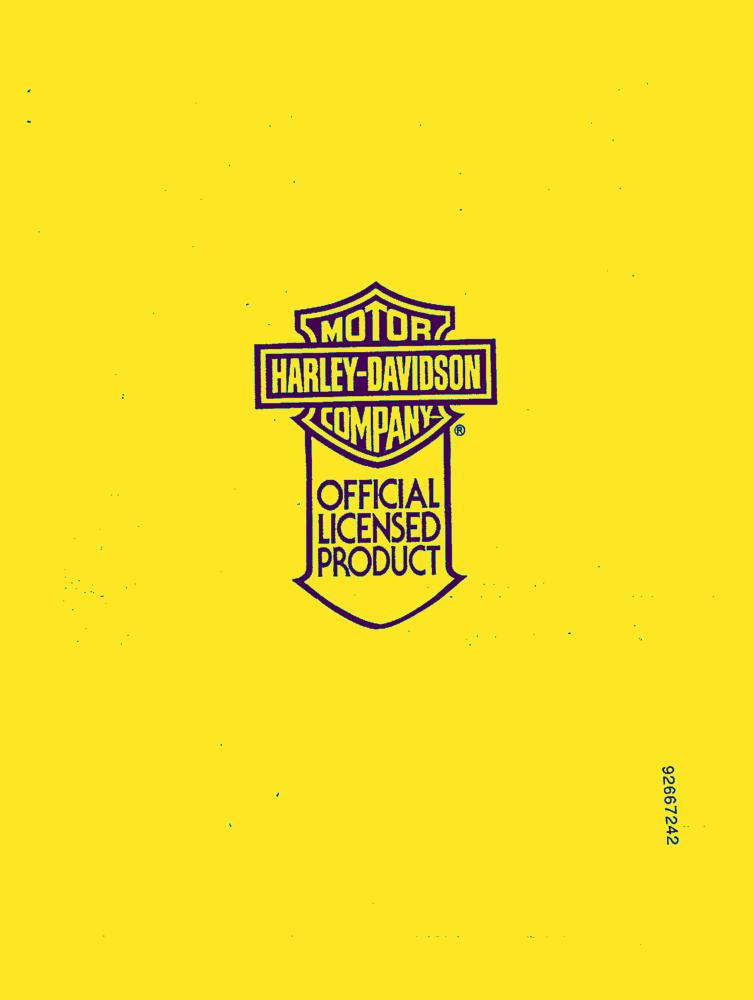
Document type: AD